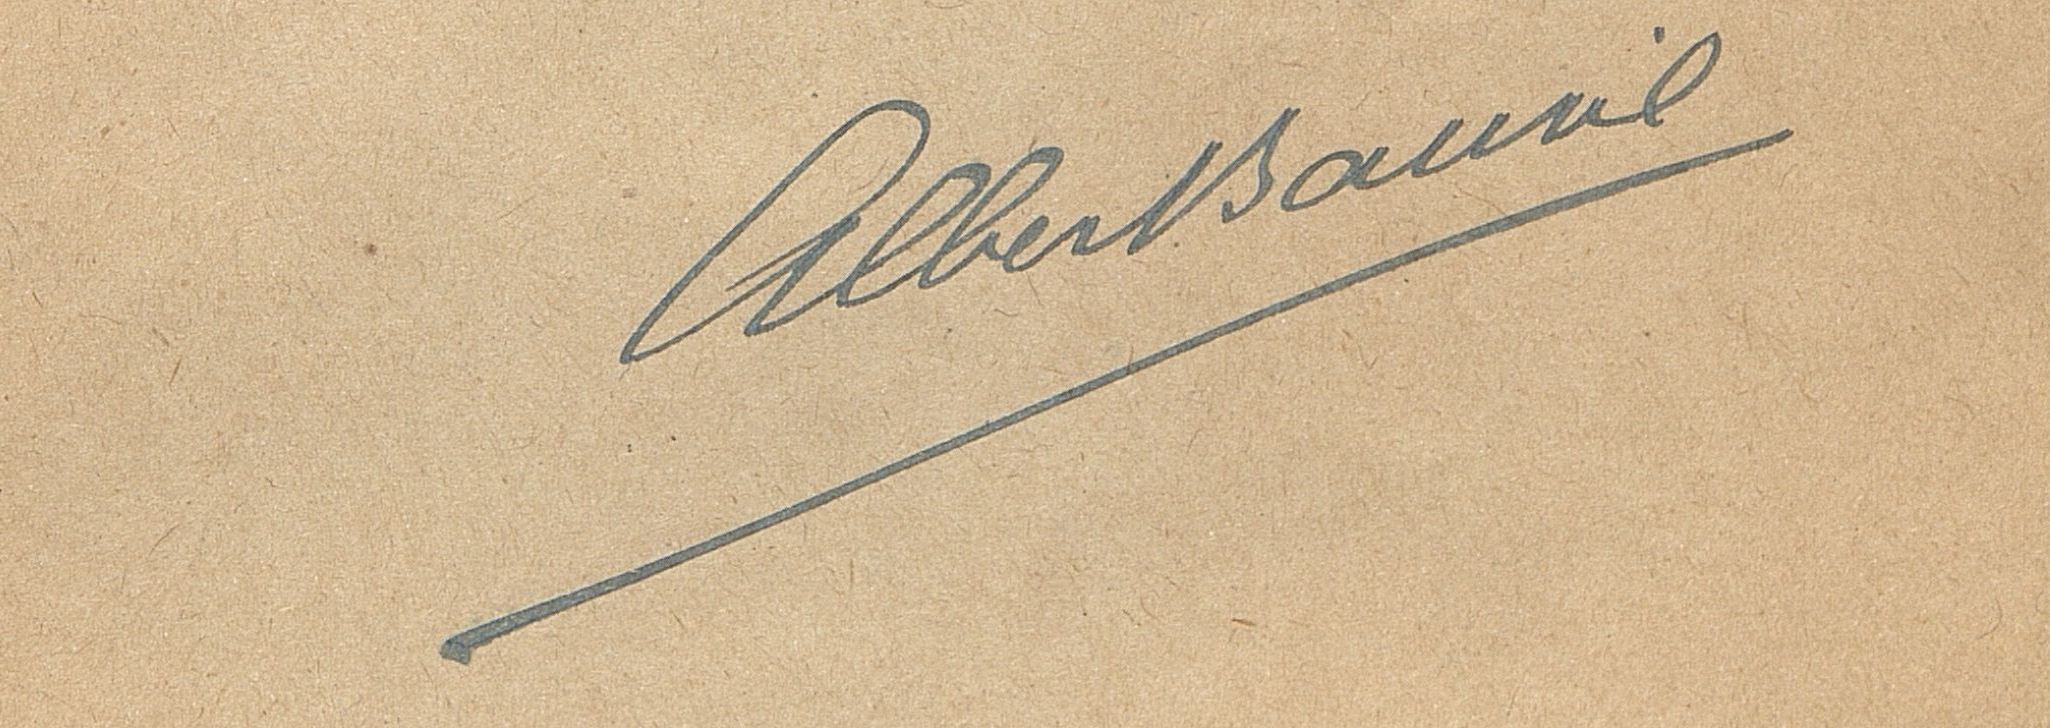
Signature of: albert bausil